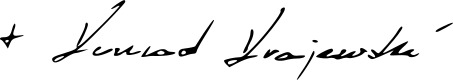
Signature of: konrad krajewski